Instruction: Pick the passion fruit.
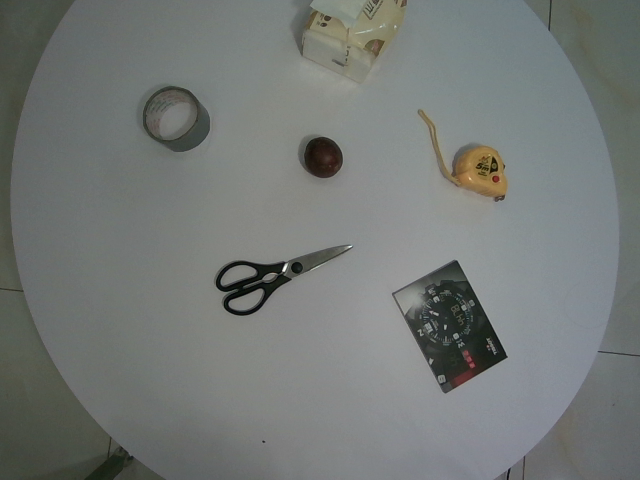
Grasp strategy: vertical